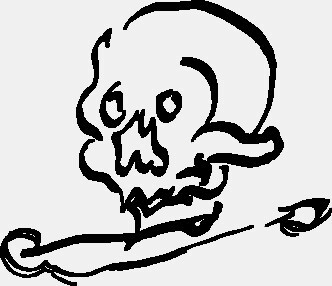
Signature of: geoffroy dumonstier